Question: What is the main concern?
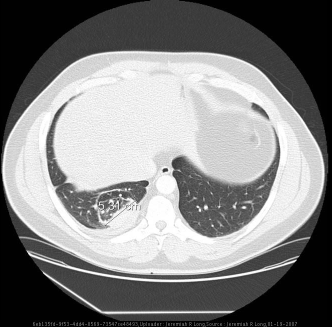
Answer: The findings suggest AP and lateral chest radiographs demonstrate an opacity within the right lower lobe at the posterior costophrenic angle that appears somewhat mass-like and a chest CT was recommended.

Axial chest CT images following intravenous contrast administration (in both soft tissue and lung windows) demonstrate a focal area of pleural thickening with moderate sized adjacent linear parenchymal opacification and a drawing in of the bronchovascular bundles toward to pleural thickening in a comet tail pattern.  There is also some associated volume loss within the right lower lobe.. Axial chest CT images following intravenous contrast administration (in both soft tissue and lung windows) demonstrate a focal area of pleural thickening with moderate sized adjacent linear parenchymal opacification and a drawing in of the bronchovascular bundles toward to pleural thickening in a comet tail pattern.  There is also some associated volume loss within the right lower lobe.. The patient might have a history of 46 year old male presents with a cough..